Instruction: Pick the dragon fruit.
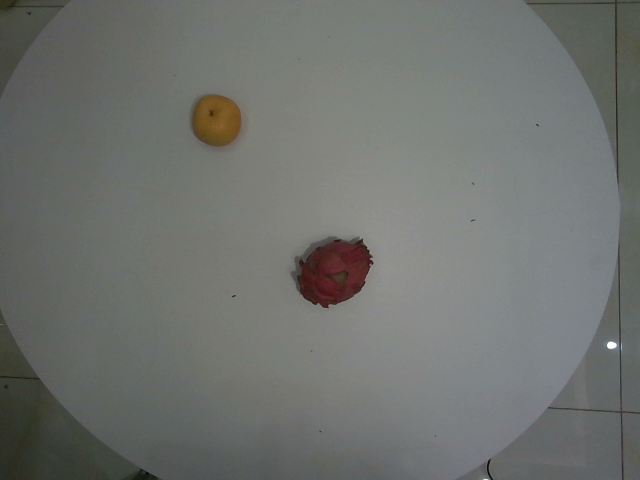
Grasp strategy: vertical